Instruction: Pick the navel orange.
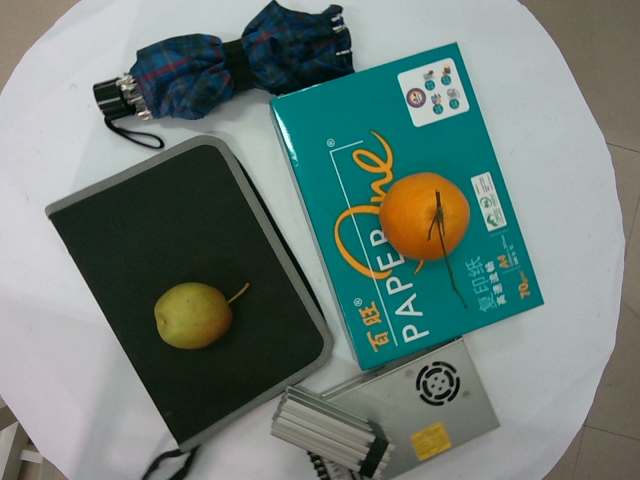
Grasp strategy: vertical